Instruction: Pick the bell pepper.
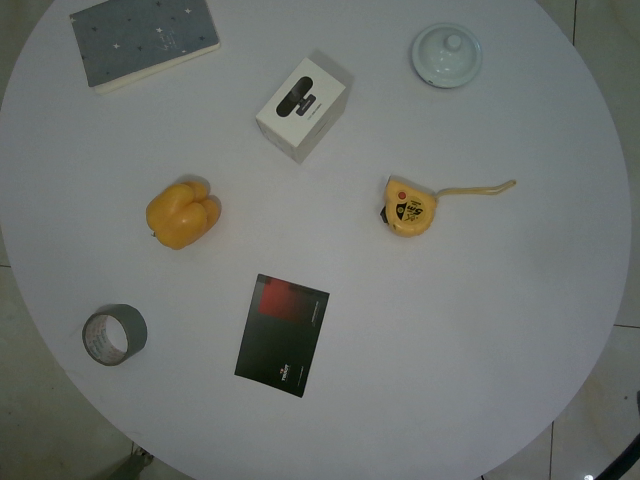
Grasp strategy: vertical